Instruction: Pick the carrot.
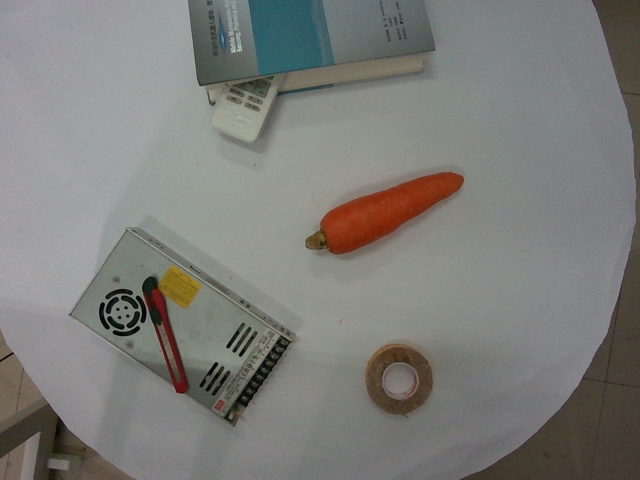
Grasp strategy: vertical